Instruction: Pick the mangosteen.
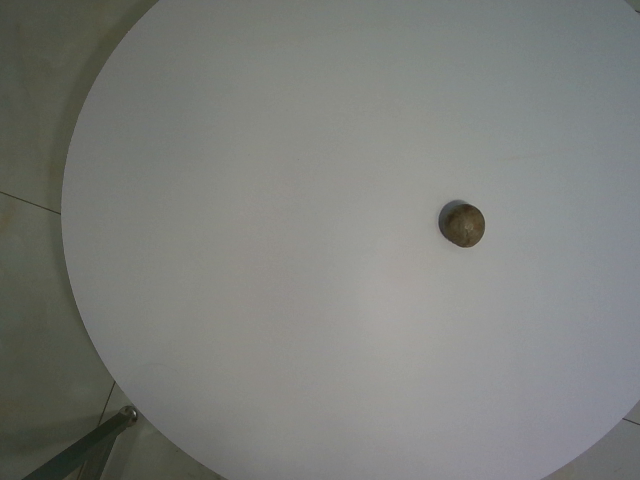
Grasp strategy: vertical